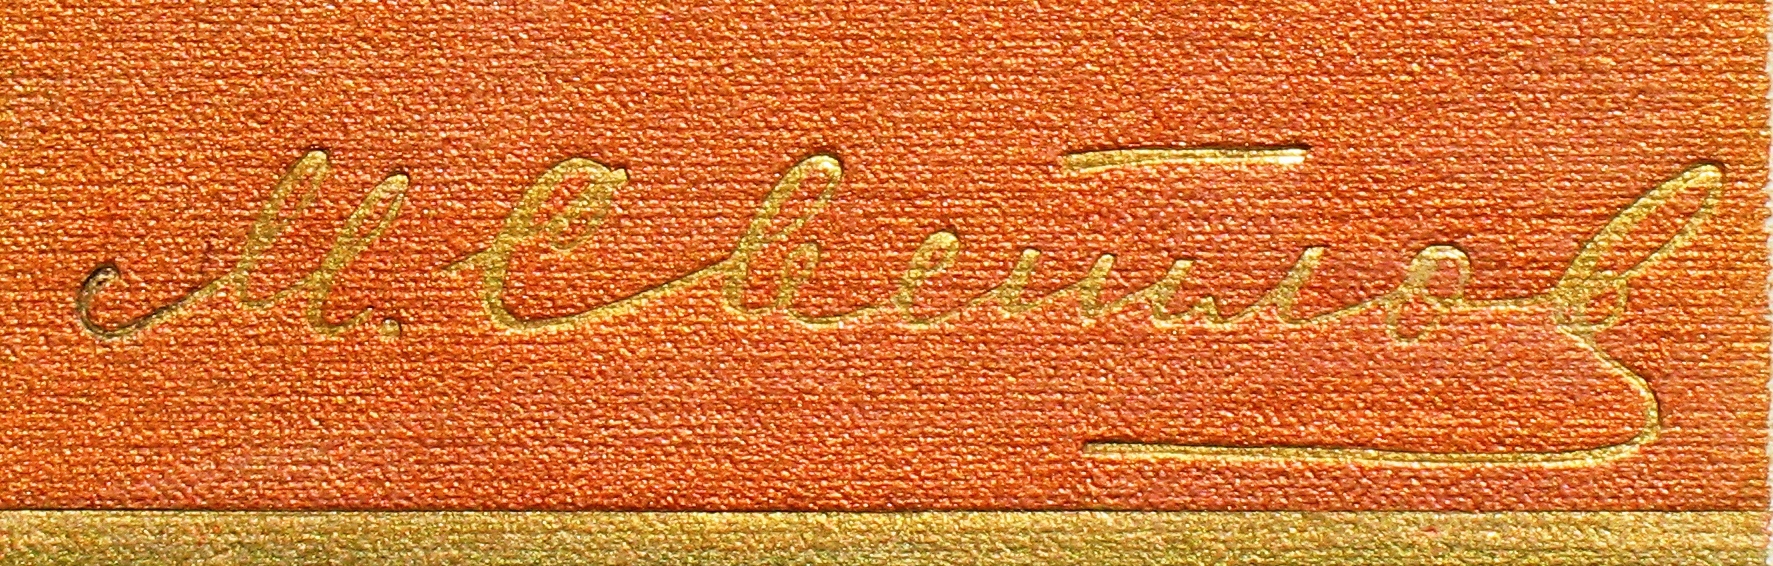
Signature of: mikhail svetlov